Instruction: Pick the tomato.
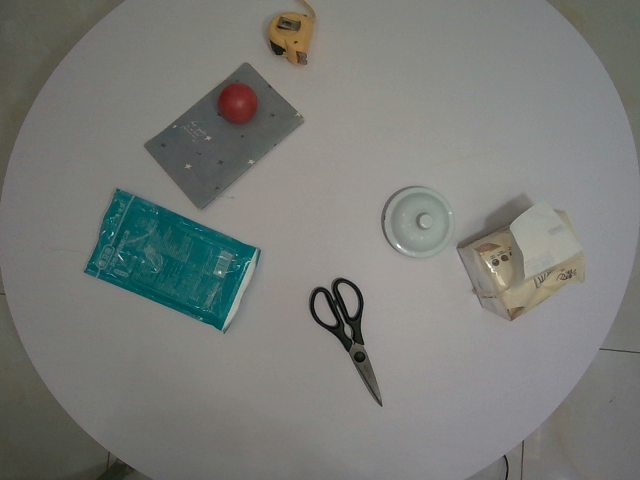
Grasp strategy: vertical